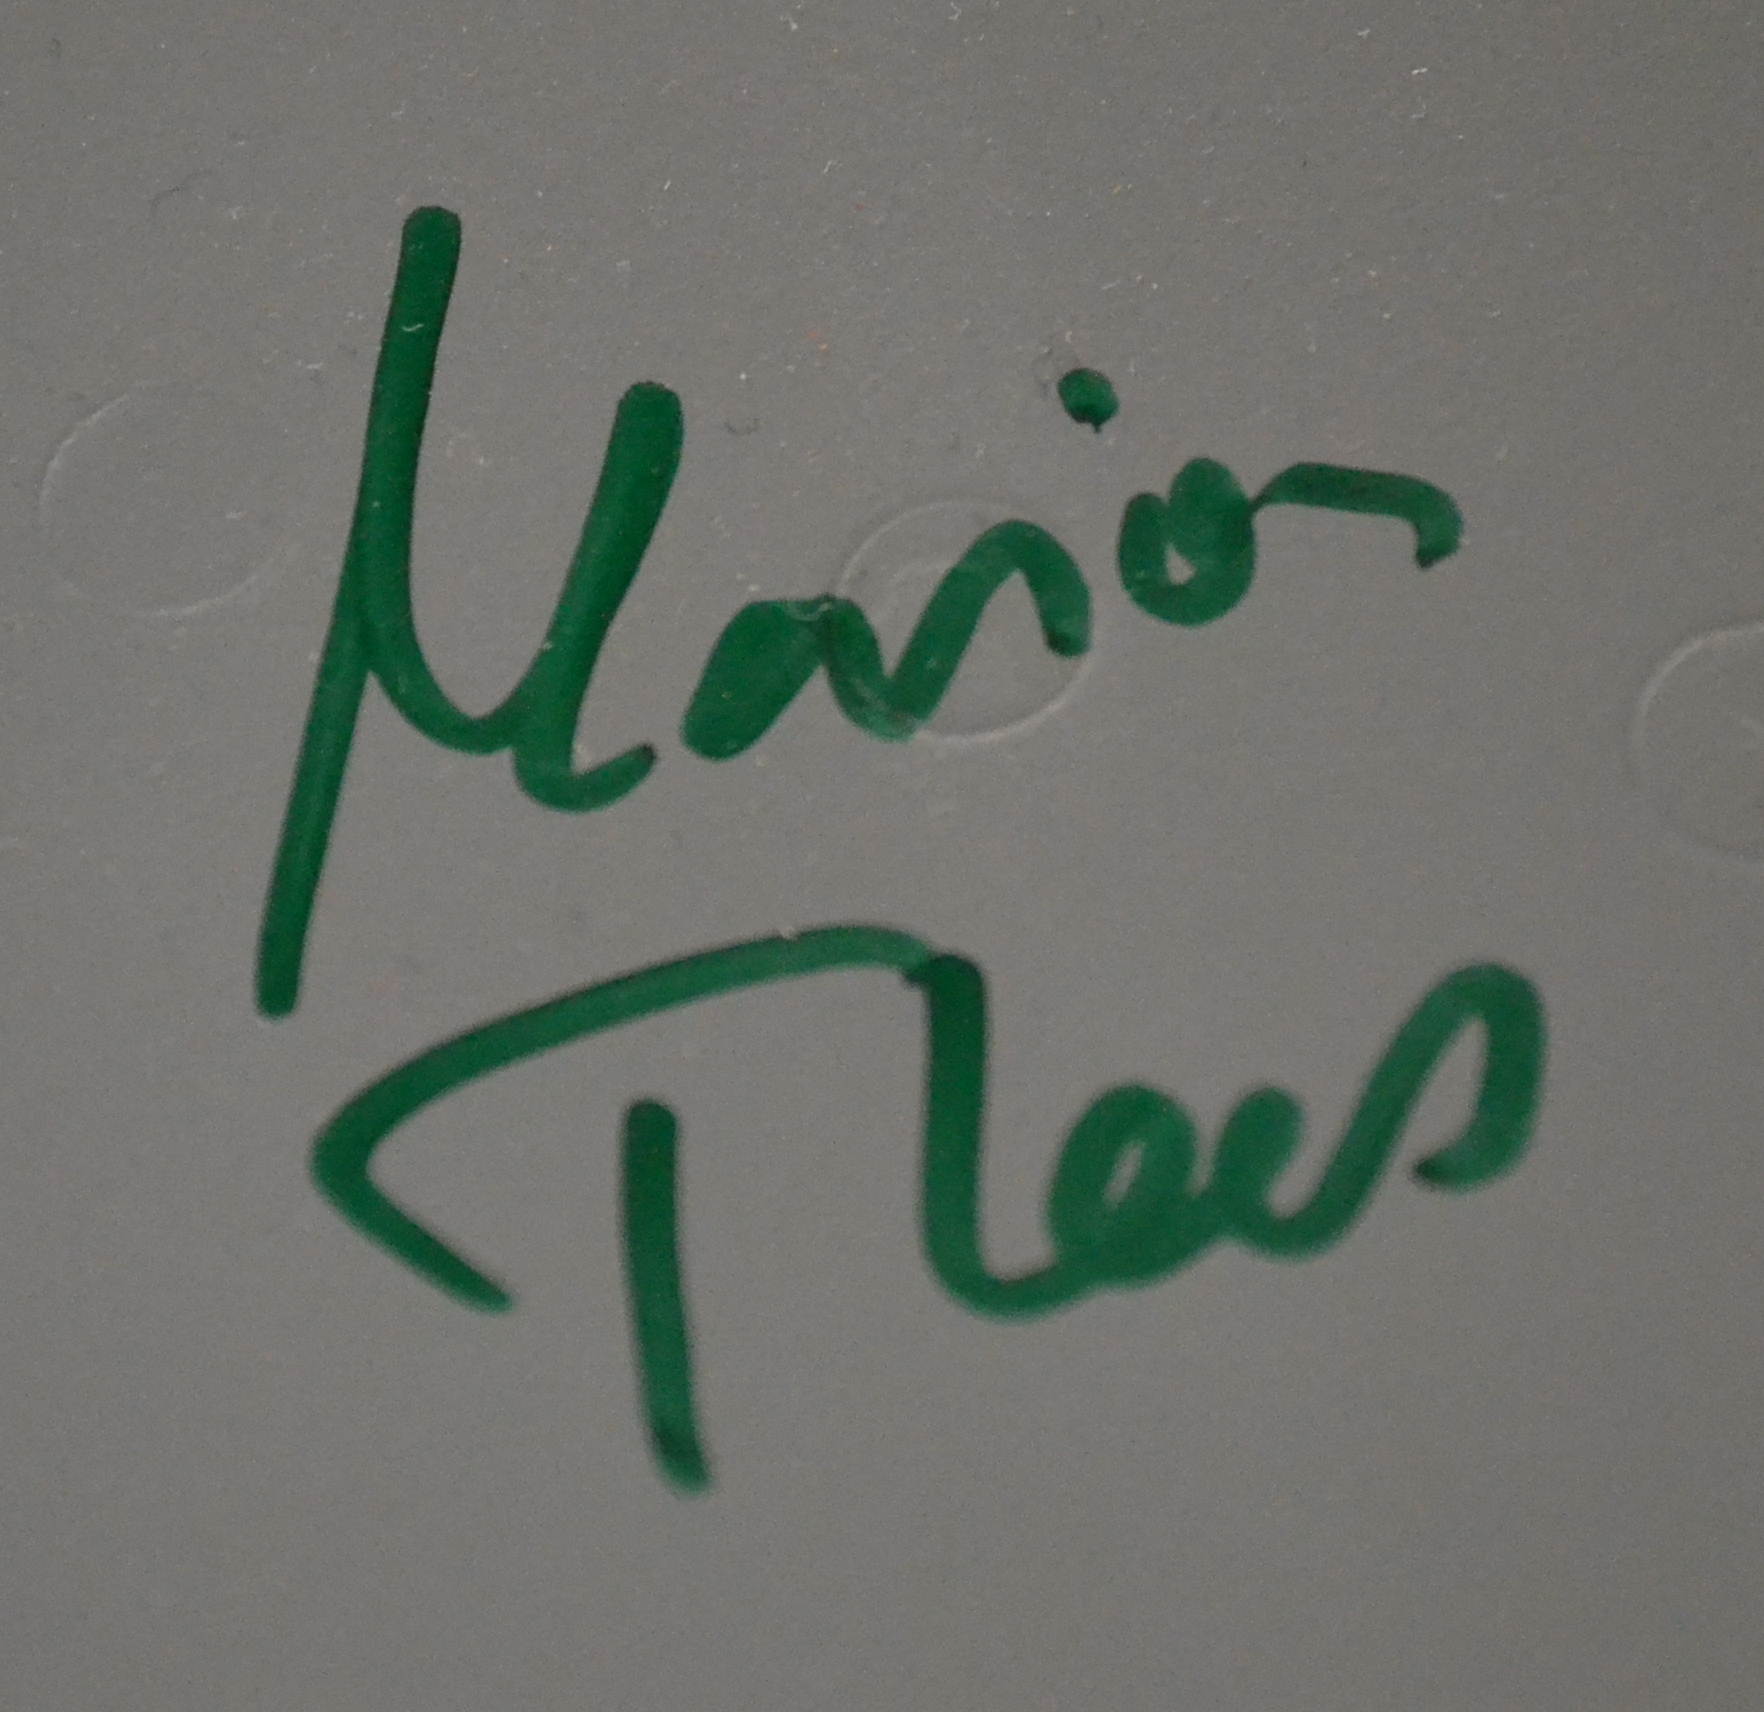
Signature of: marion thees